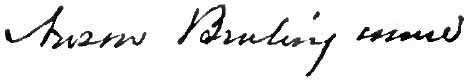
Signature of: anson burlingame